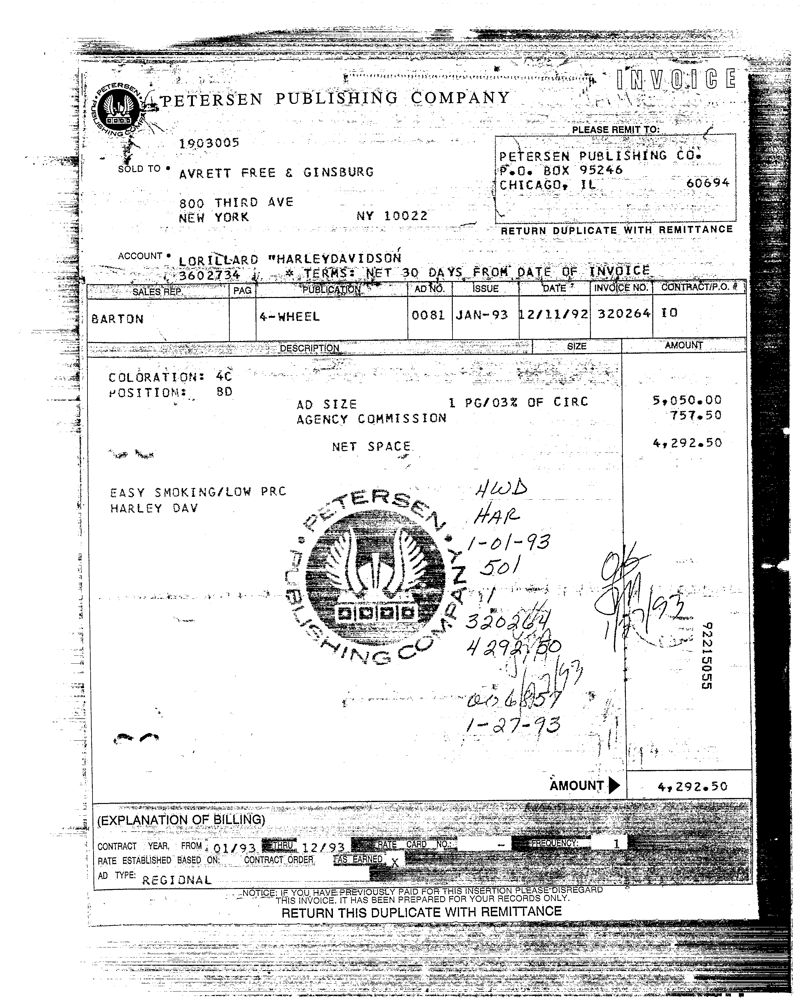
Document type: Invoice